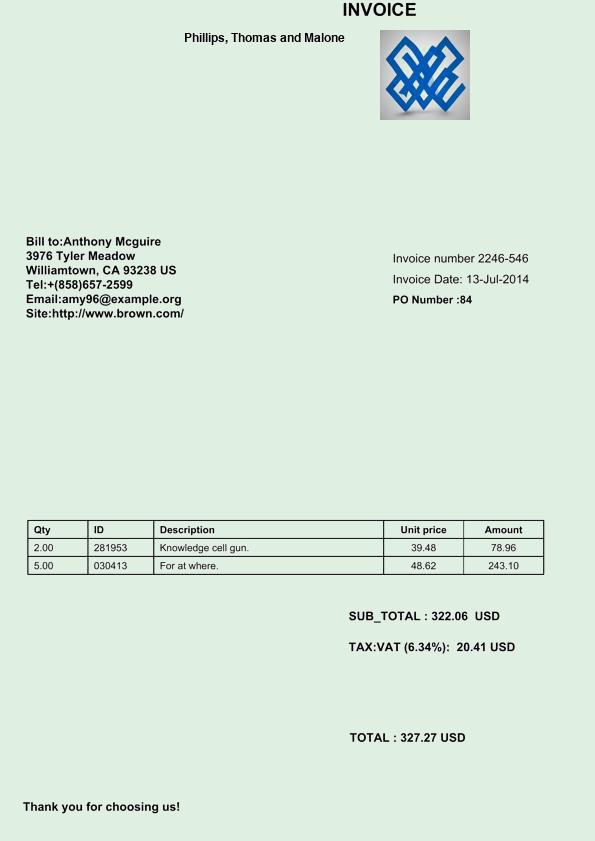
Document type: Invoice